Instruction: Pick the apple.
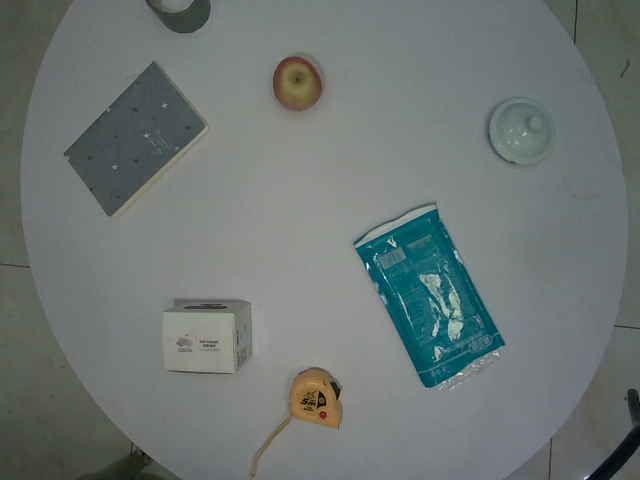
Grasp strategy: vertical